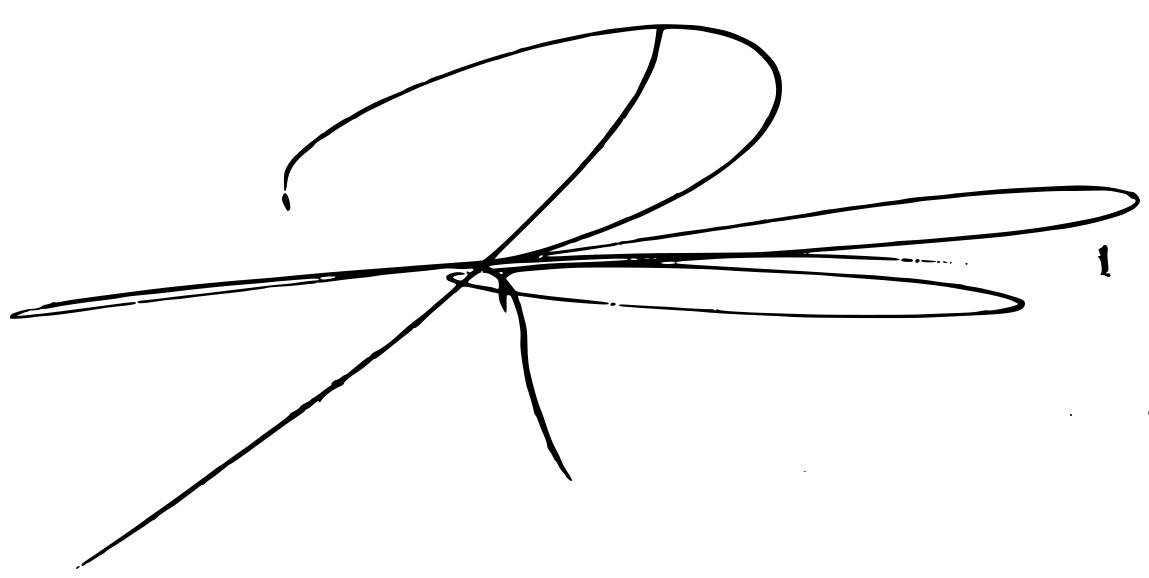
Signature of: ramiro de león carpio